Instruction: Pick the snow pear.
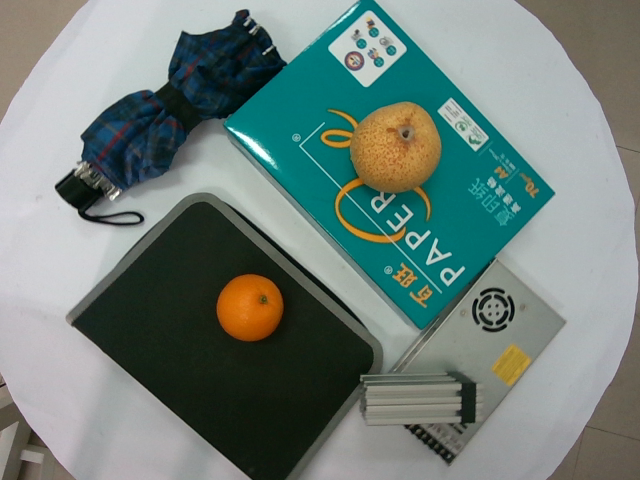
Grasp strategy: vertical